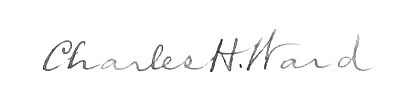
Signature of: charles howell ward